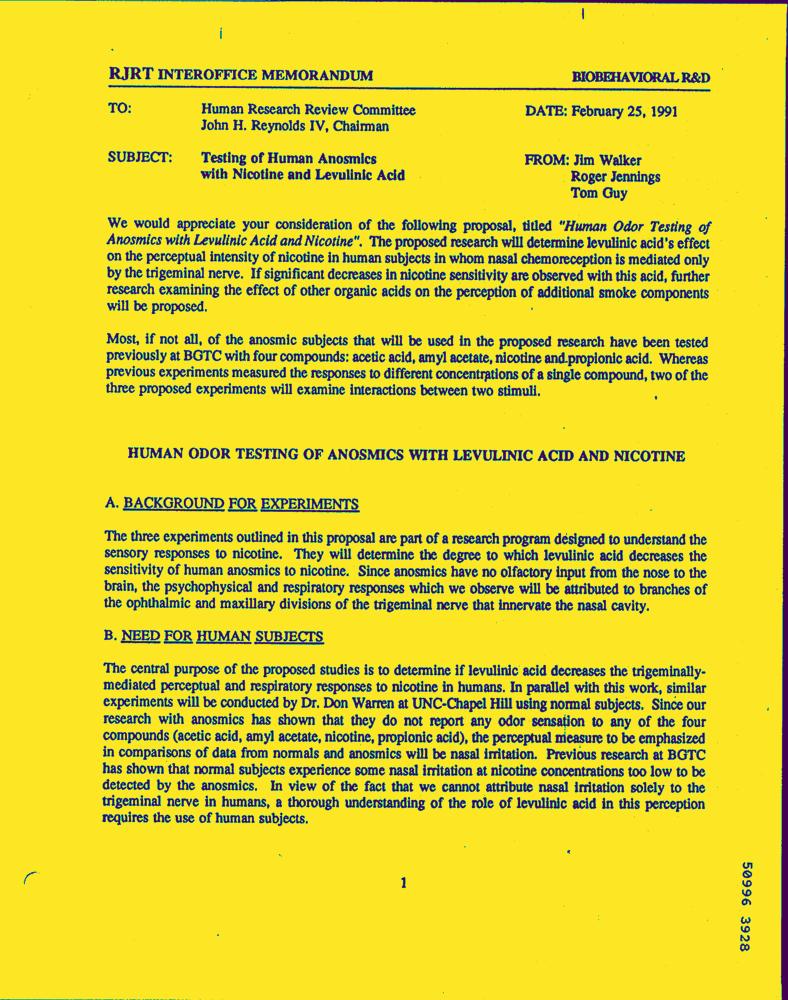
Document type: Letter-Doc